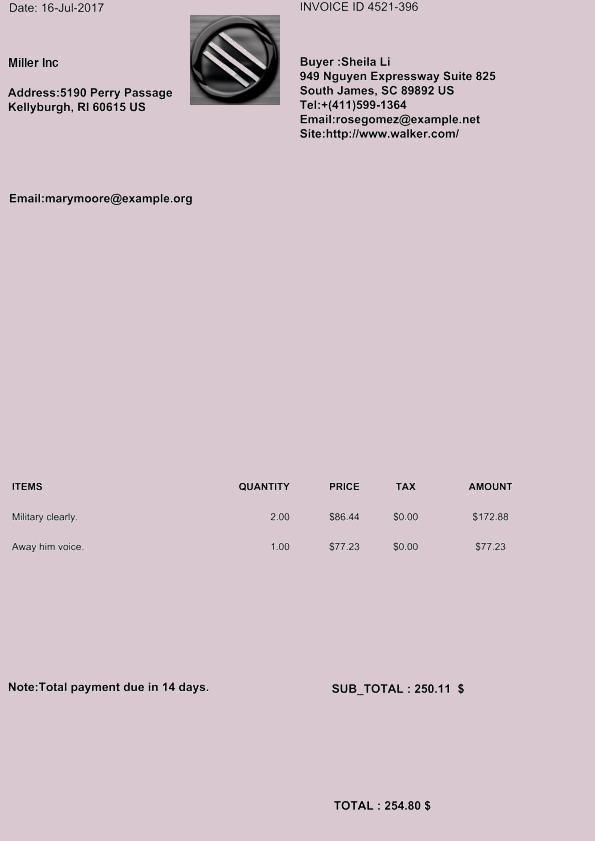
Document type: Invoice